Question: How does the patient history play a role?
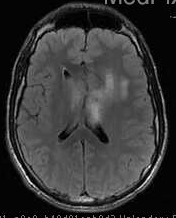
Answer: The patient's history of 21 y.o. man with a new onset seizure and severe headaches. is key in understanding the case.